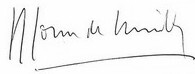
Signature of: maurice couve de murville